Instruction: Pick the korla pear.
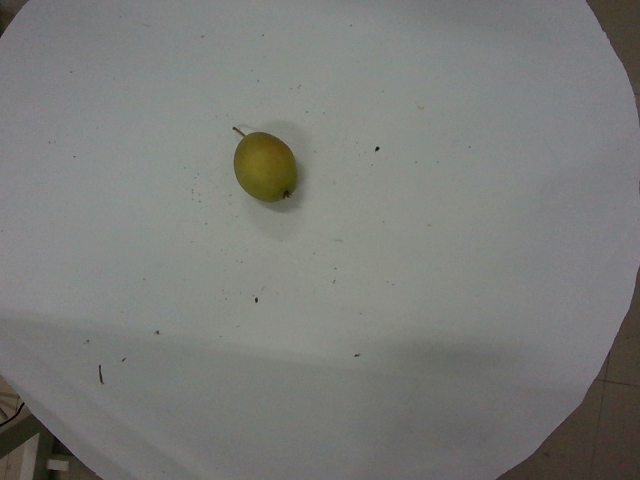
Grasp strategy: vertical